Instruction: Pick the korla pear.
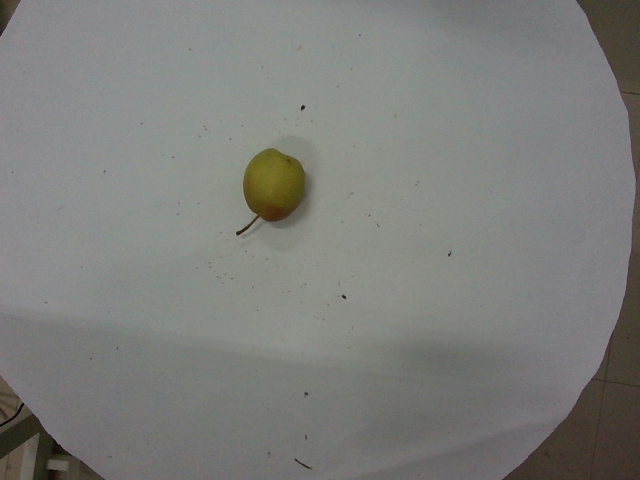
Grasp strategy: vertical